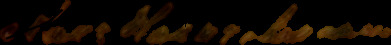
Signature of: huseyn khan nakhchivanski